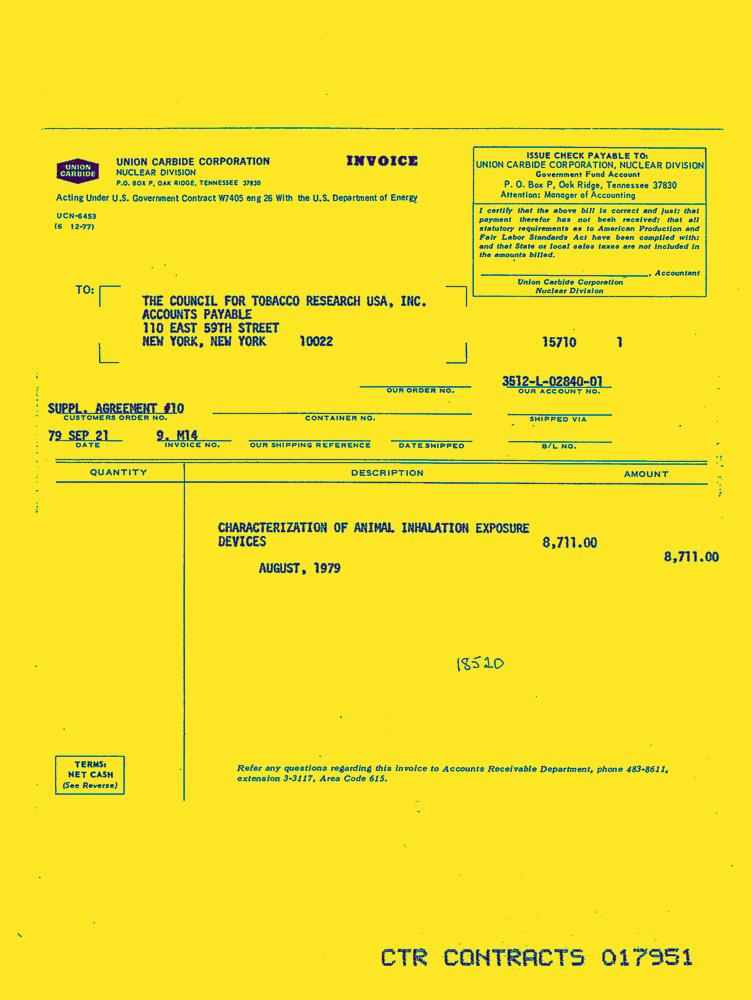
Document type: Invoice-Doc